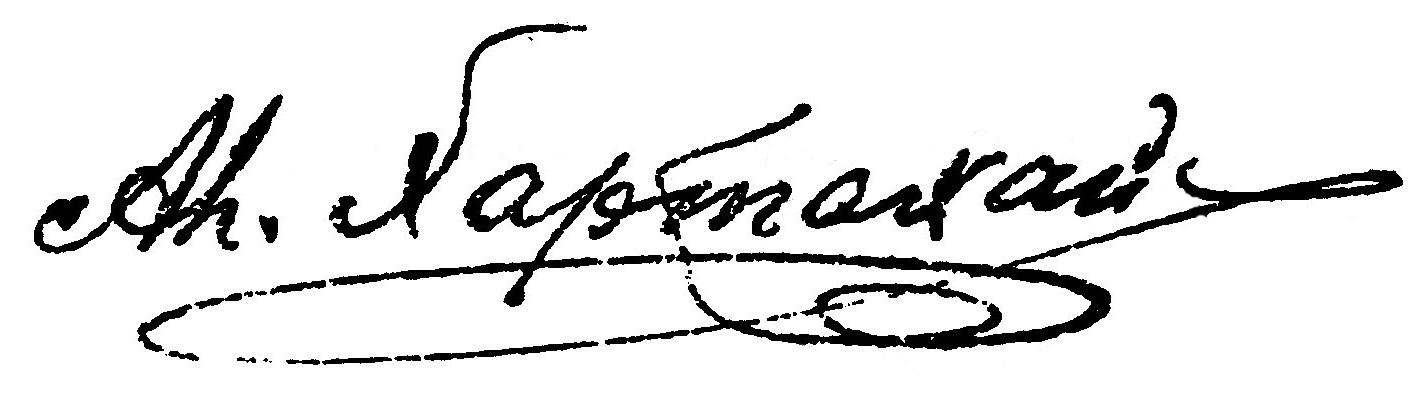
Signature of: alexander khartakhai